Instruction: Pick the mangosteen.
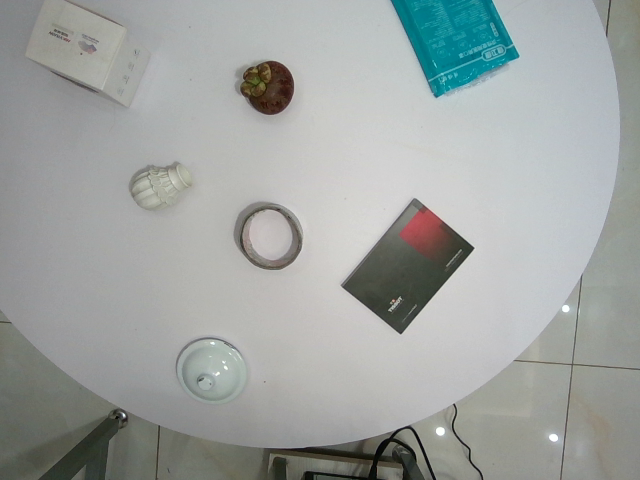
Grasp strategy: vertical